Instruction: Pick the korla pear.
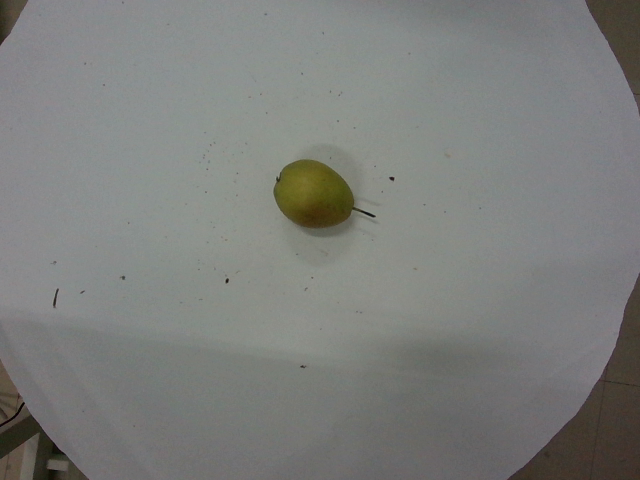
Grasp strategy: vertical